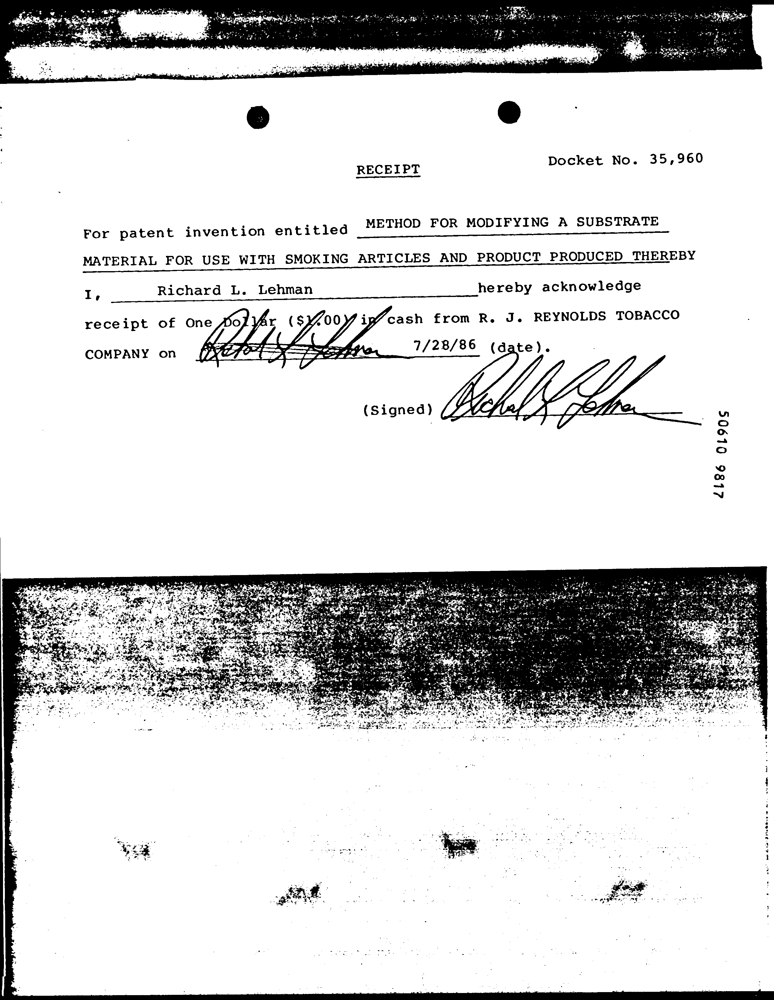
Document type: Invoice